Question: In what way does the history help explain the case?
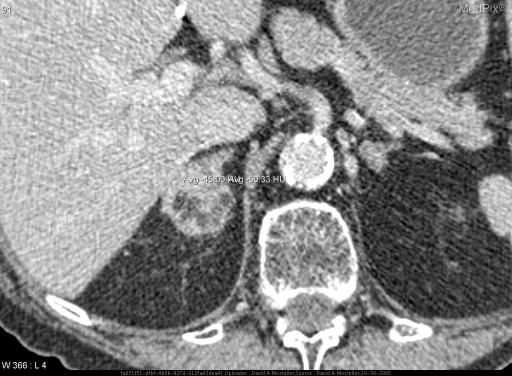
Answer: The patient's history of 83 year old male presents with hematuria

PMHx:  NIDDM, HTN, HLP, COPD, skin cancer, stroke, macular degeneration, and mycosis fungoides

PSHx:  Left hip replacement, appendectomy, laparotomy, intestinal blockade repair is key in understanding the case.